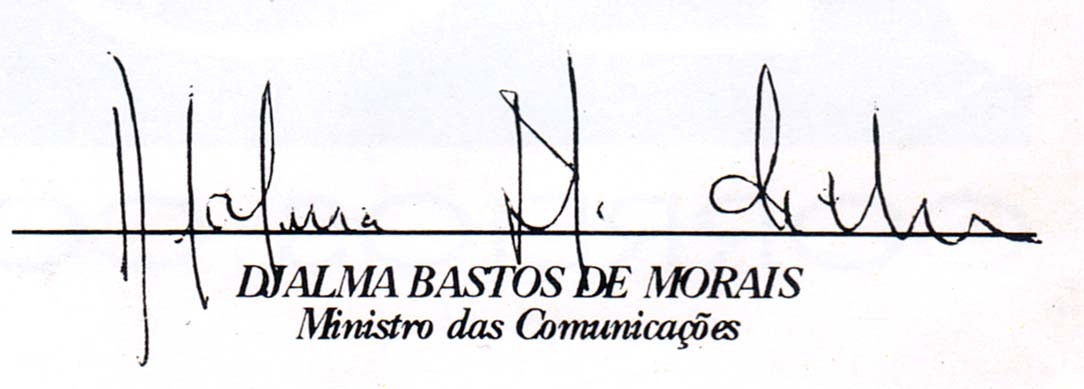
Signature of: djalma bastos de morais